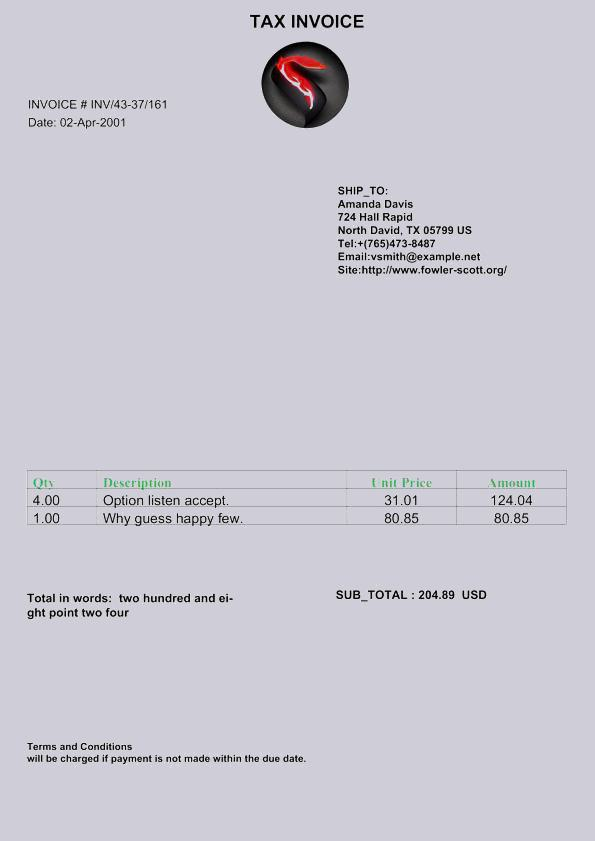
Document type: Invoice